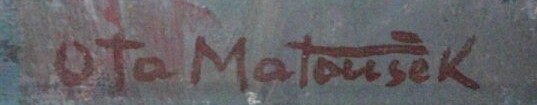
Signature of: otto matoušek